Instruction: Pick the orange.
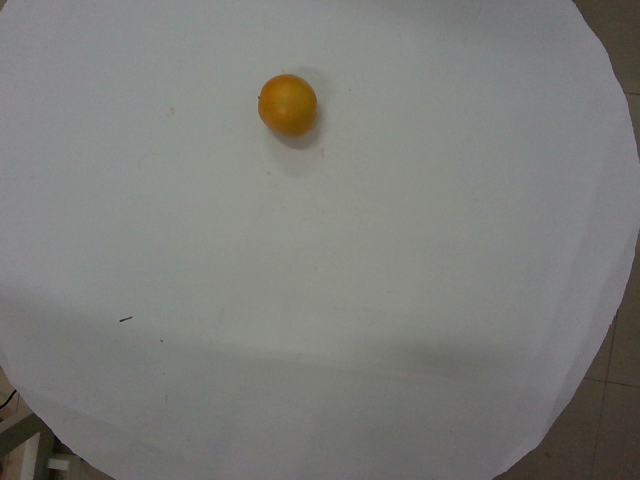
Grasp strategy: vertical